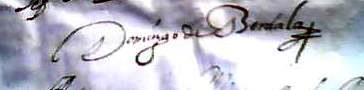
Signature of: domingo de berdala